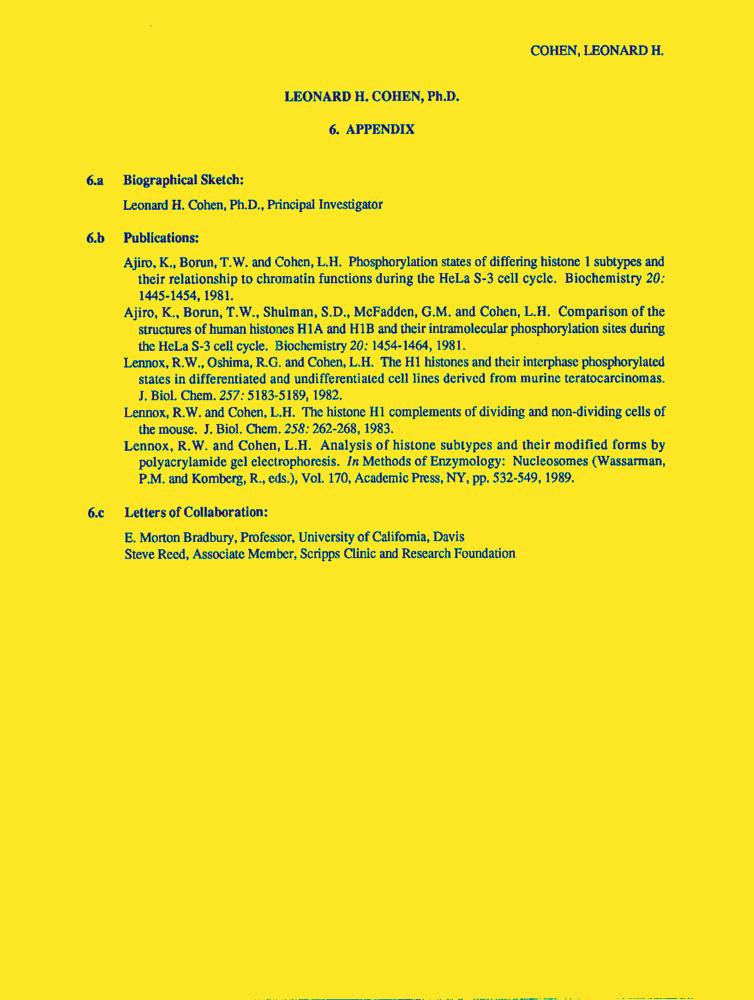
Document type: Resume-Doc